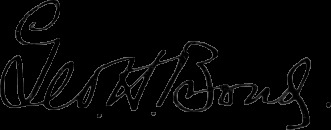
Signature of: george h bond